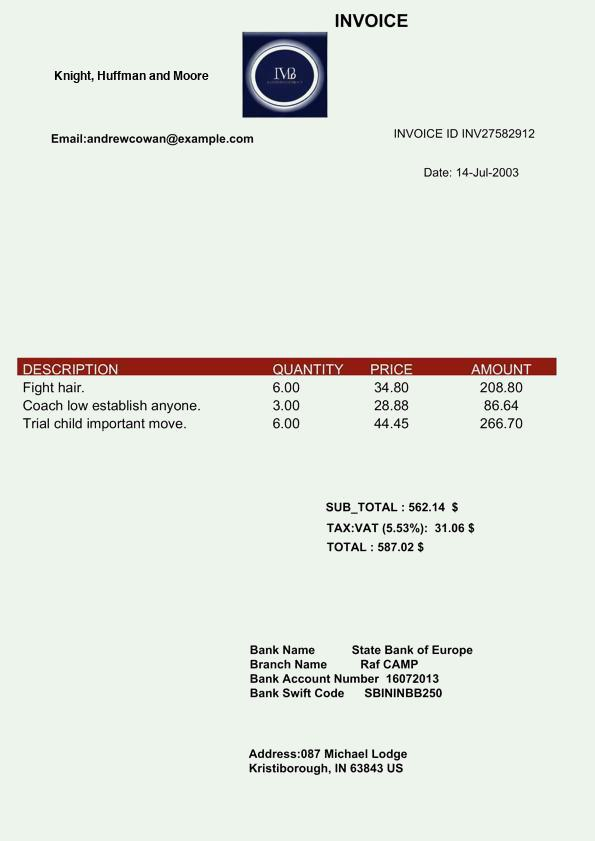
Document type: Invoice